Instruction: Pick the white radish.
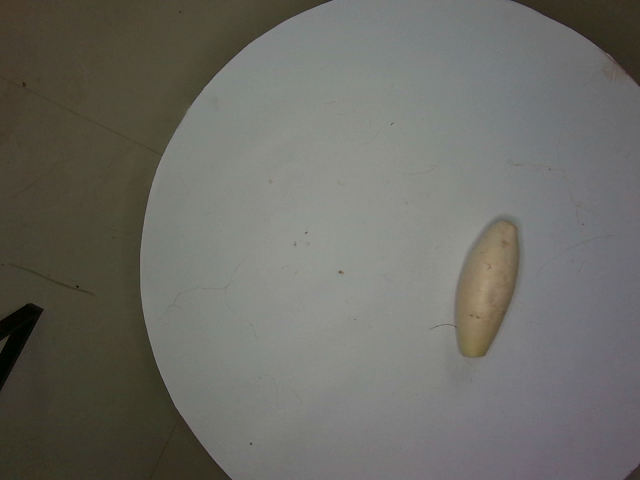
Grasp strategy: vertical